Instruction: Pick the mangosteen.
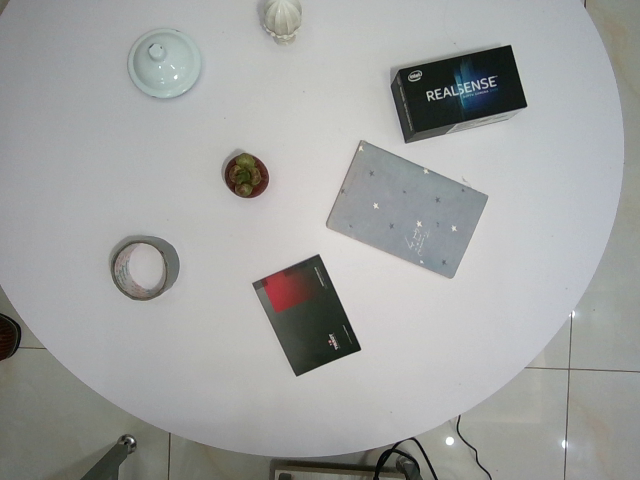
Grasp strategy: vertical